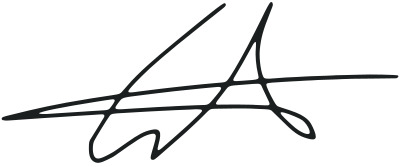
Signature of: clara martín garcía